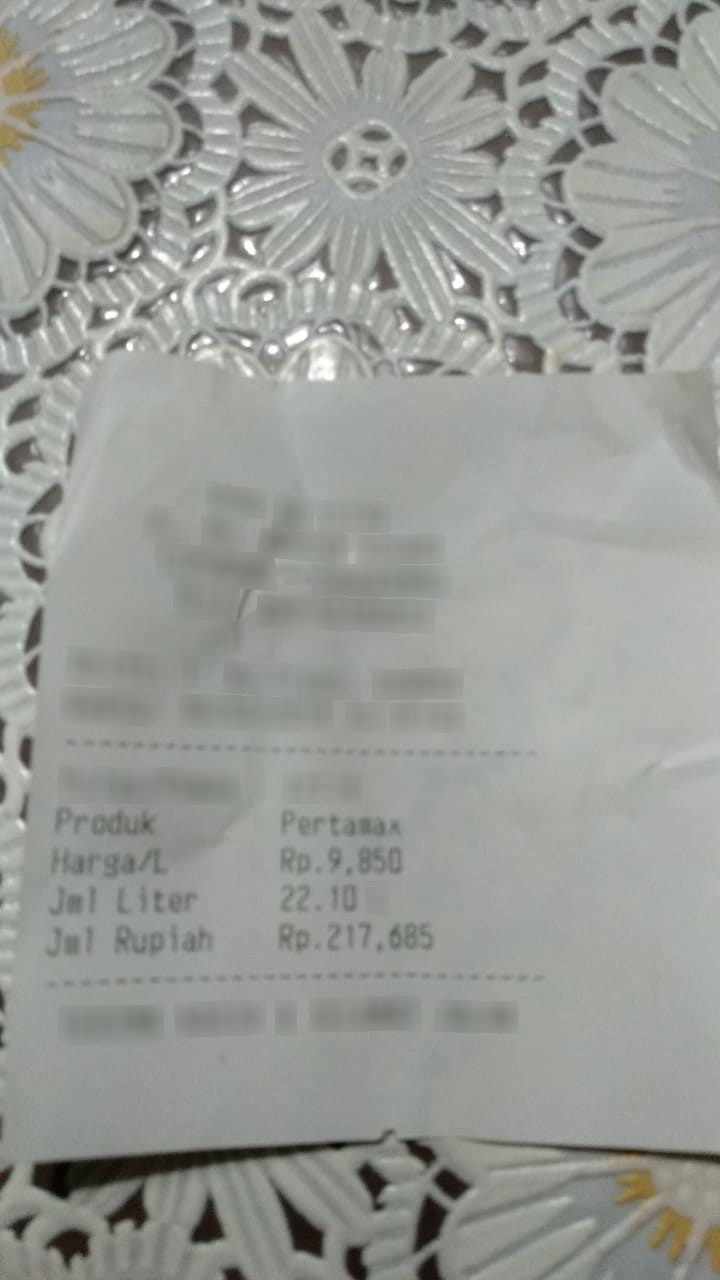
Number of items: 3
Total: 217,685
OCR text regions:
text: Rp.
text: Rp.
text: Produk
text: Pertamax
text: Harga/L
text: 9,850
text: Jml
text: Liter
text: 22.10
text: Jml
text: Rupiah
text: 217,685